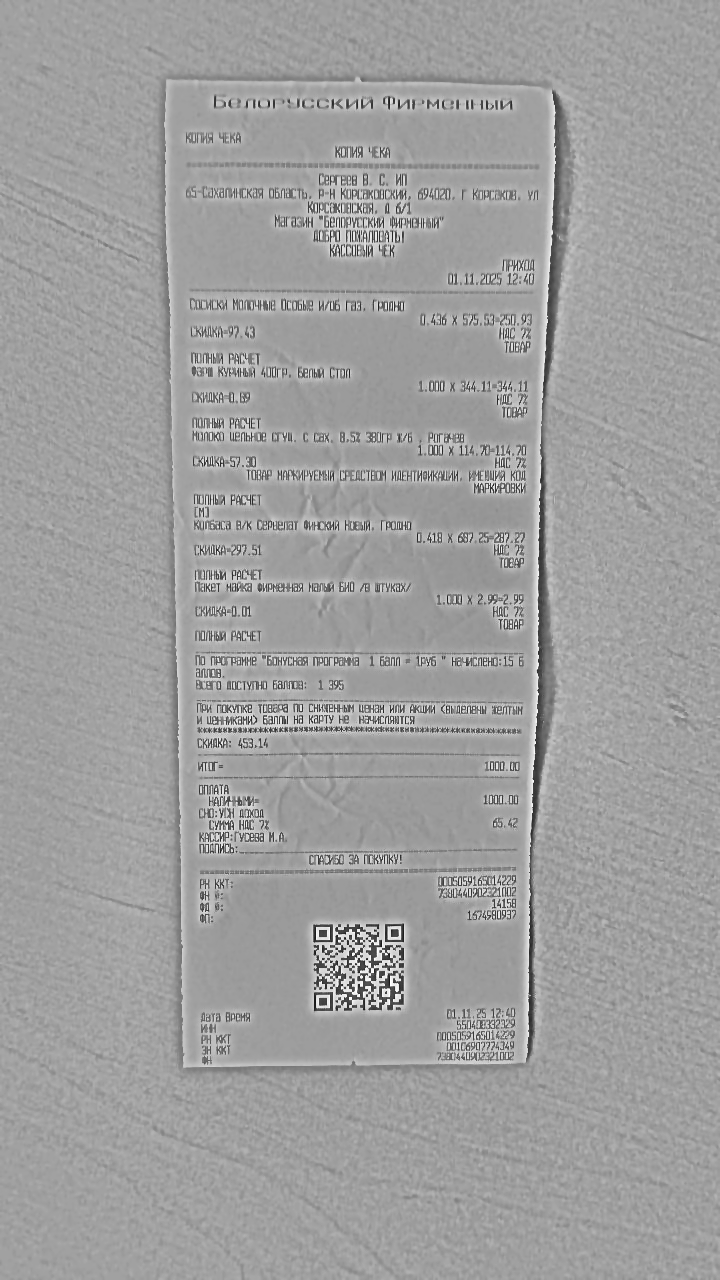
Продавец: Сергеев В. С. ИП
ИНН: 550408332329
Дата: 01.11.25
Товары: Сосиски Молочные Особые и/об газ. Гродно; Фарш Куриный 400гр. Белый Стол; Молоко цельное сгущ. с сах. 8,5% 380гр ж/б. Рогачев; Колбаса в/к Сервелат Финский Новый. Гродно; Пакет майка фирменная малый БИО /в штуках/
Количество: 0.436; 1.000; 1.000; 0.418; 1.000
Цена: 575.53; 344.11; 114.70; 687.25; 2.99
Сумма: 250.93; 344.11; 114.70; 287.27; 2.99
Итого: 1000.00